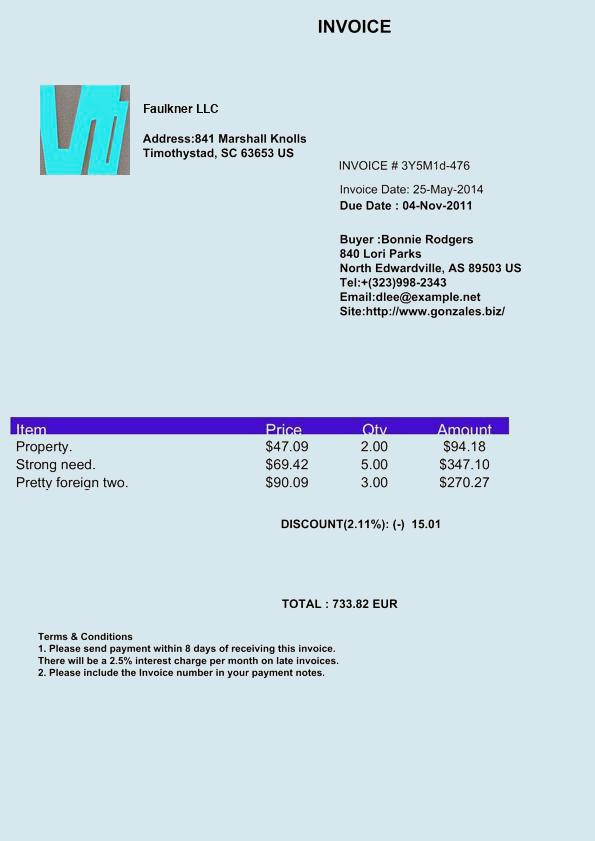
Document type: Invoice